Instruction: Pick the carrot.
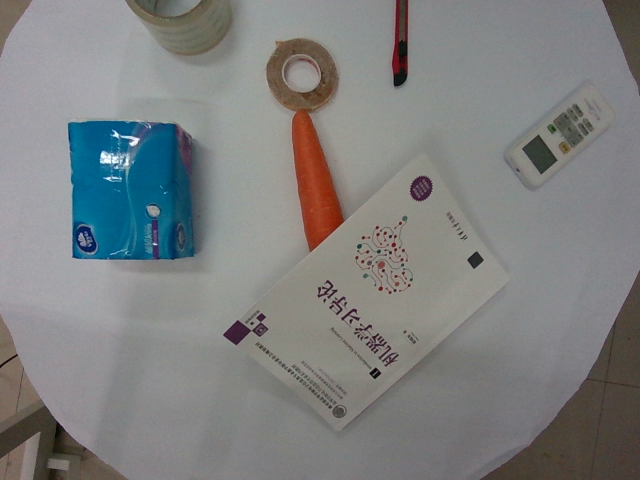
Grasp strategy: vertical